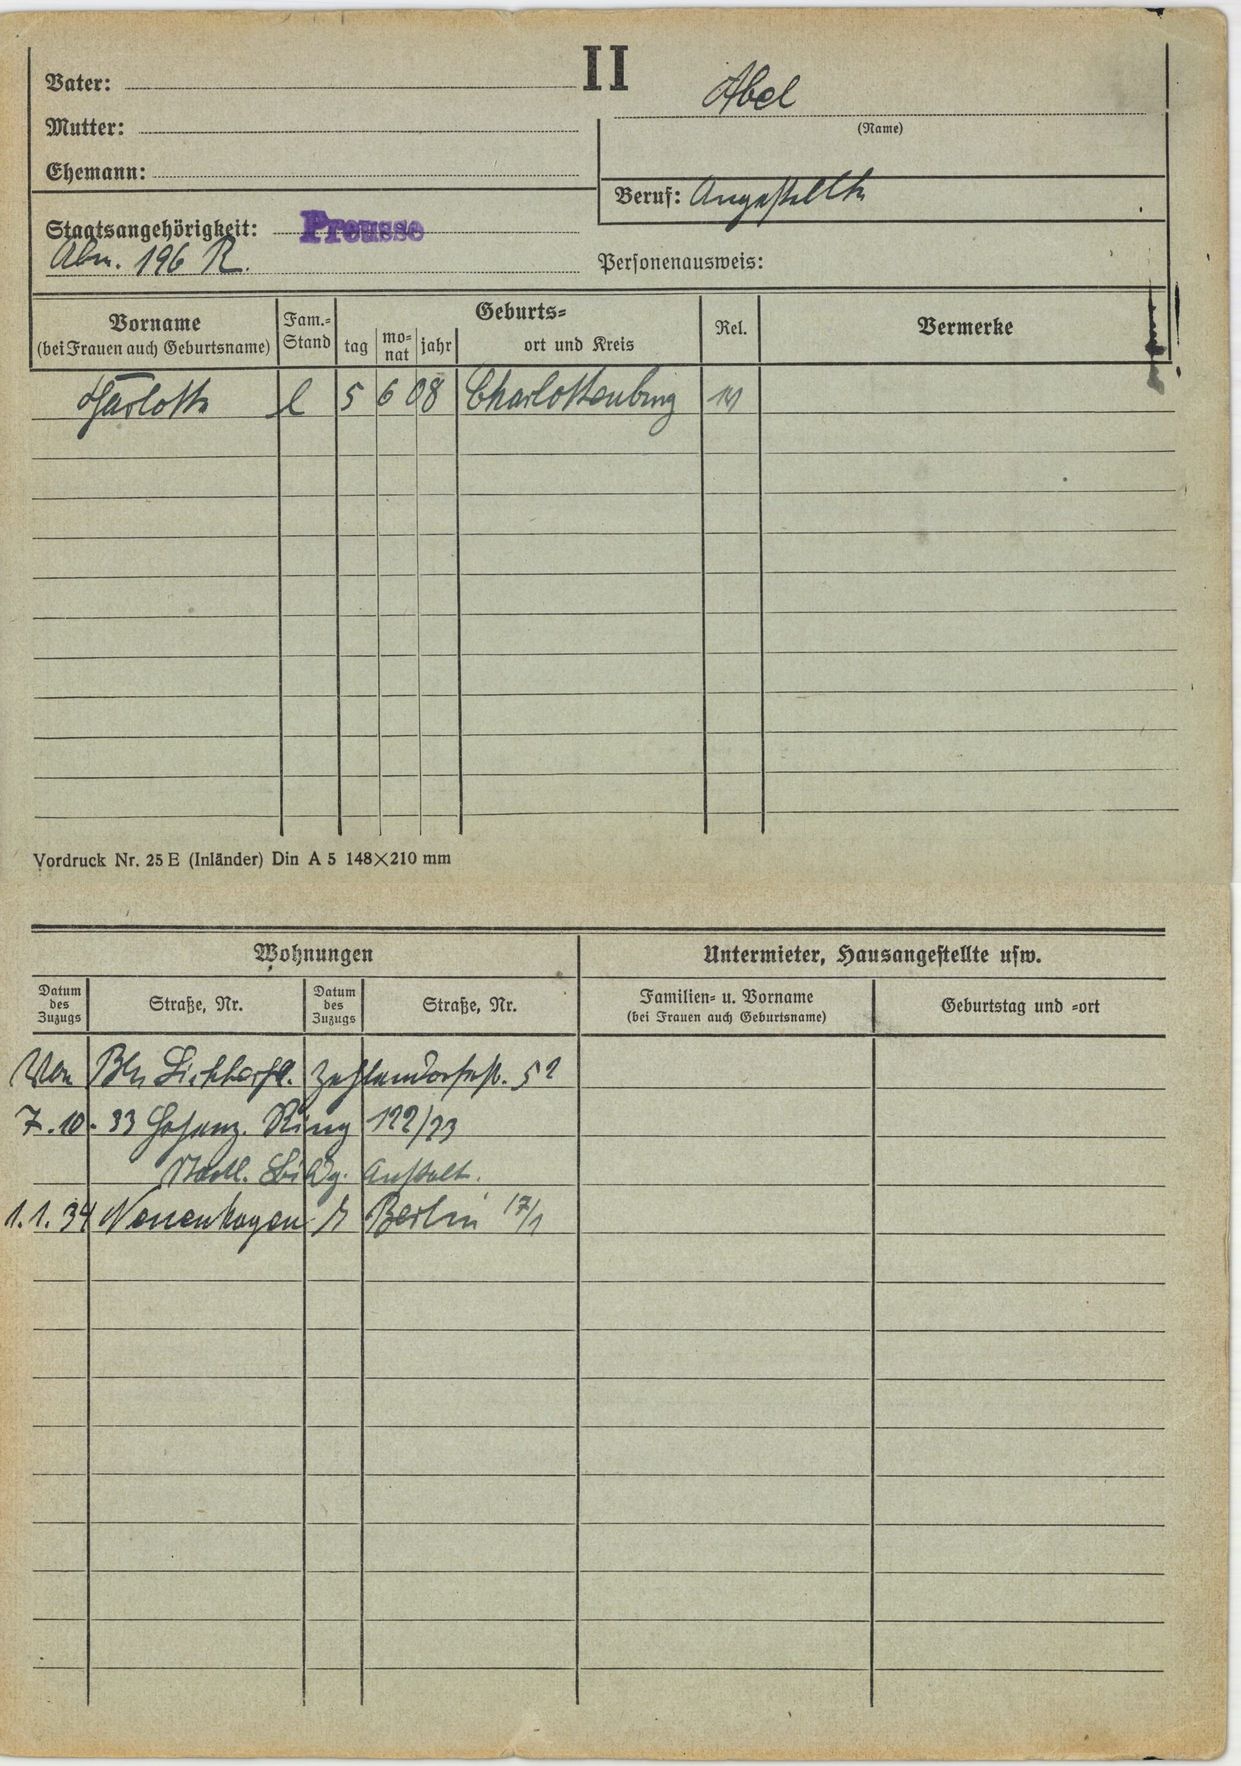
Abel